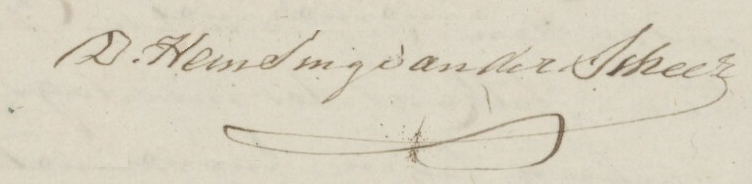
Signature of: dubbeld hemsing van der scheer